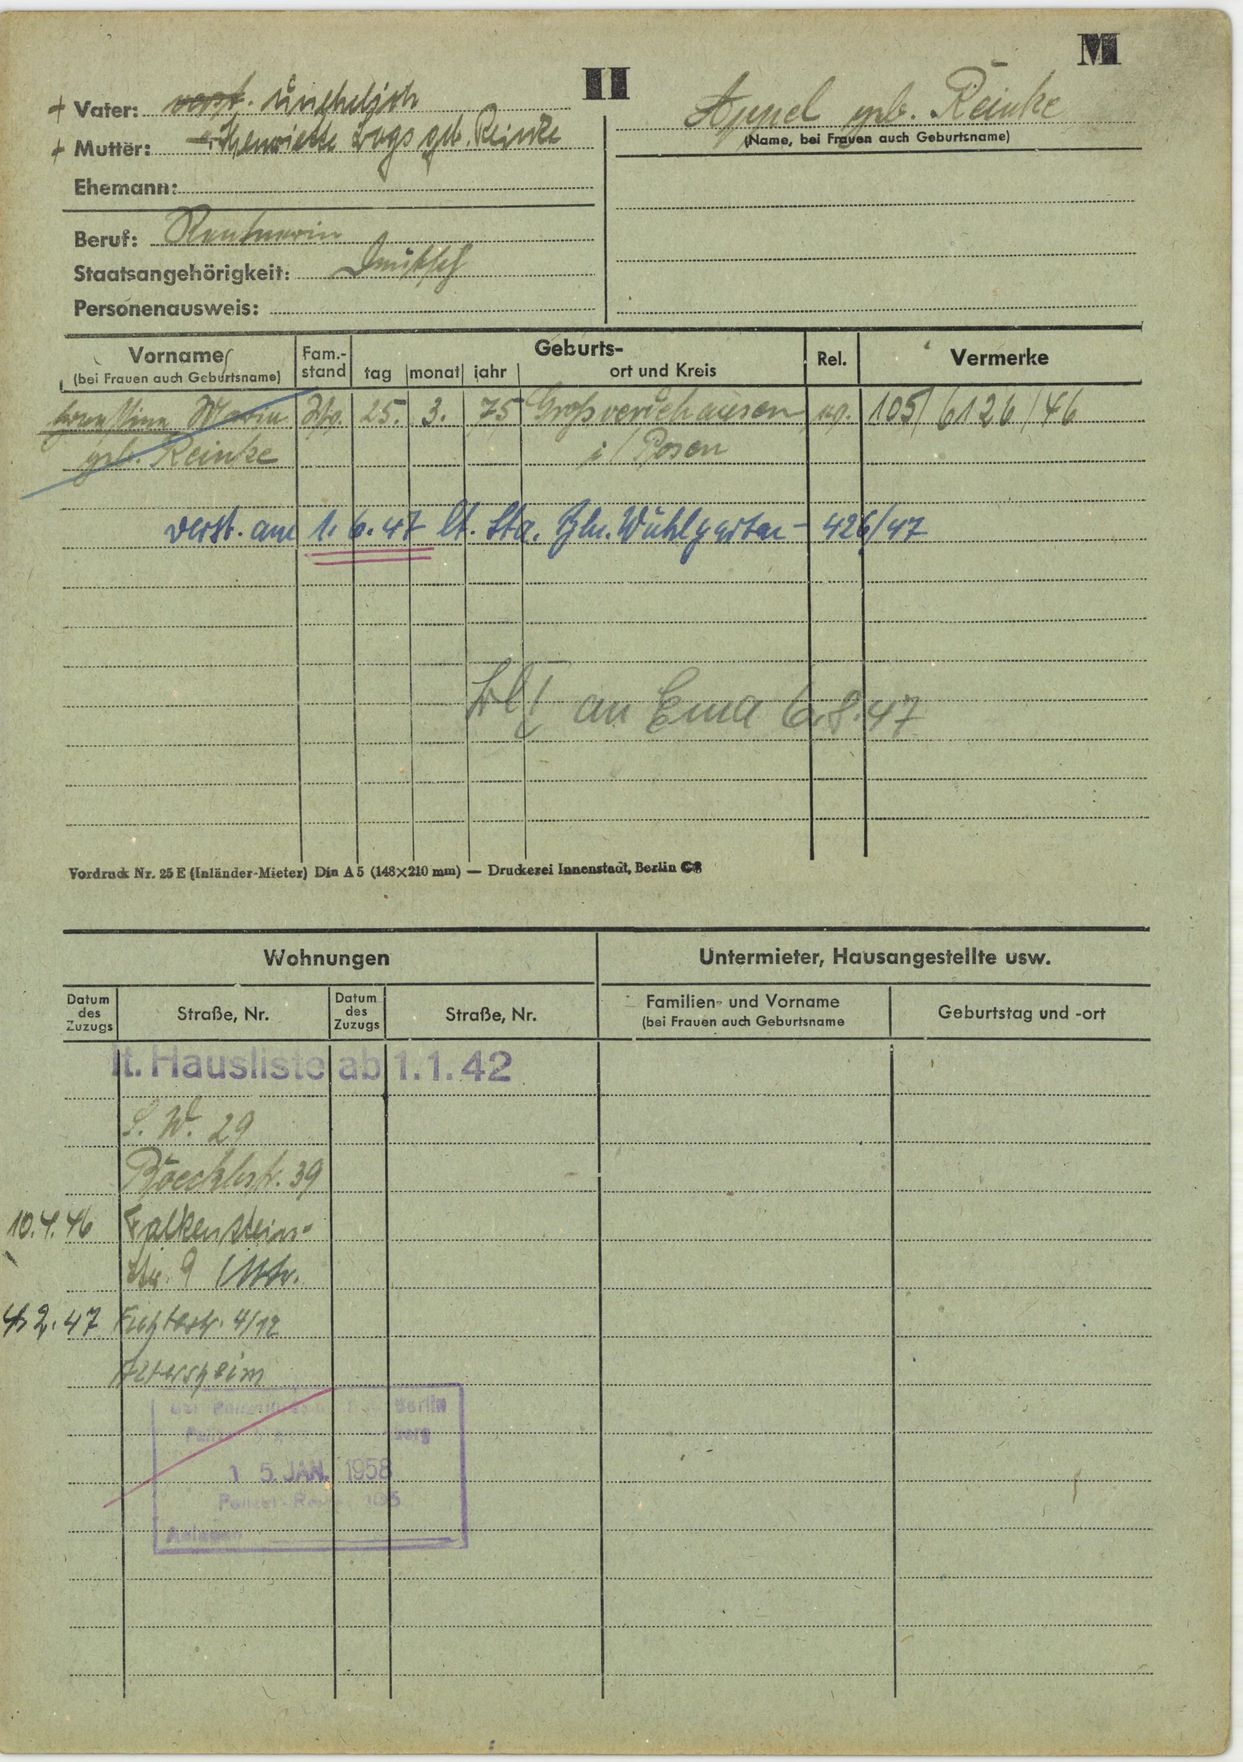
Appel geb. Reinke